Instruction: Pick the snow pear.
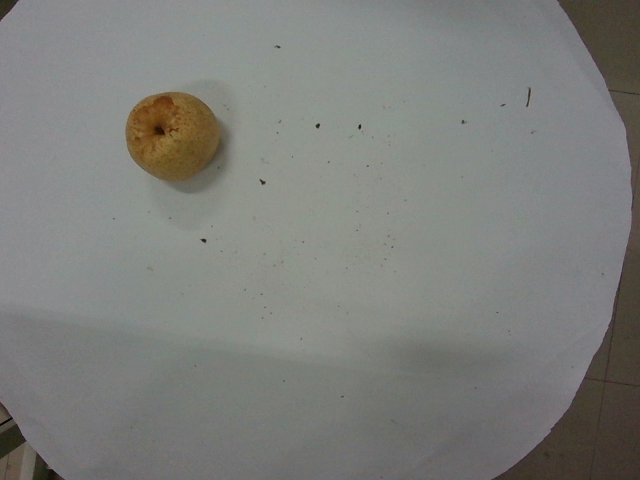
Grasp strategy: vertical